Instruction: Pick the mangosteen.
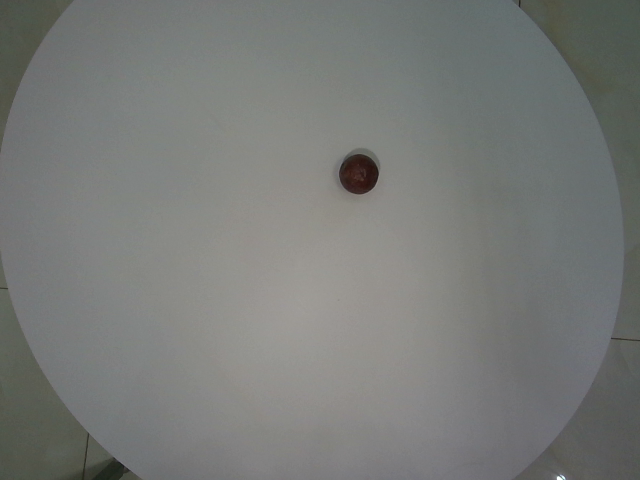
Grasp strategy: vertical